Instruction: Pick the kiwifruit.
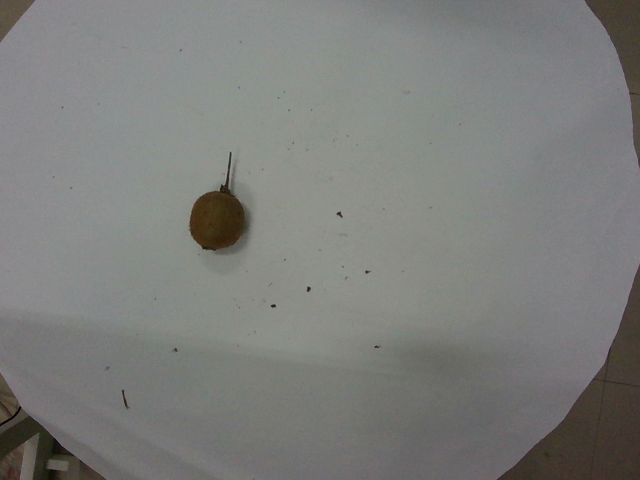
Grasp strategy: vertical